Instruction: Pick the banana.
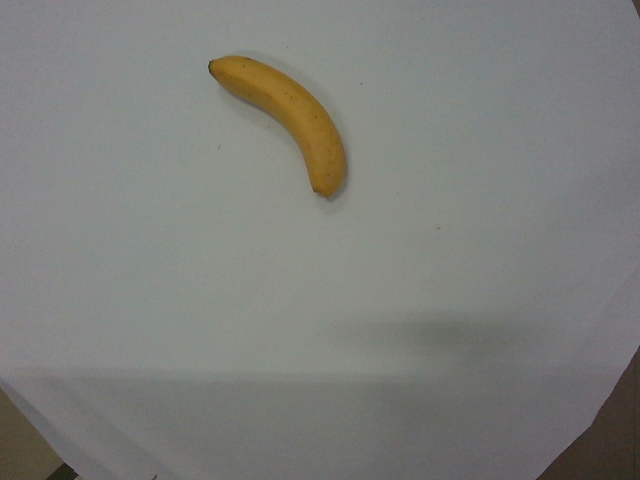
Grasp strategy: vertical